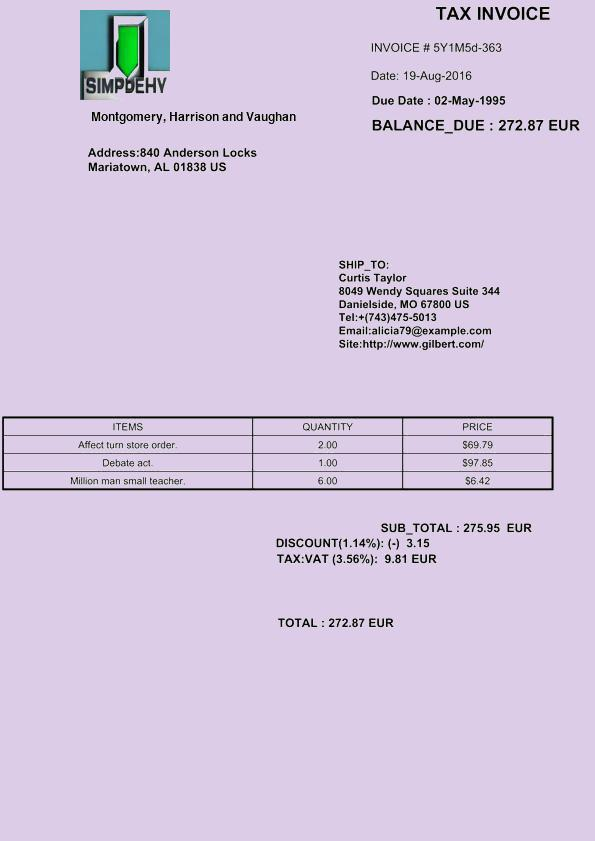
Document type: Invoice